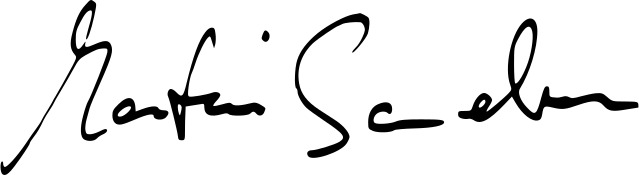
Signature of: martin sonneborn